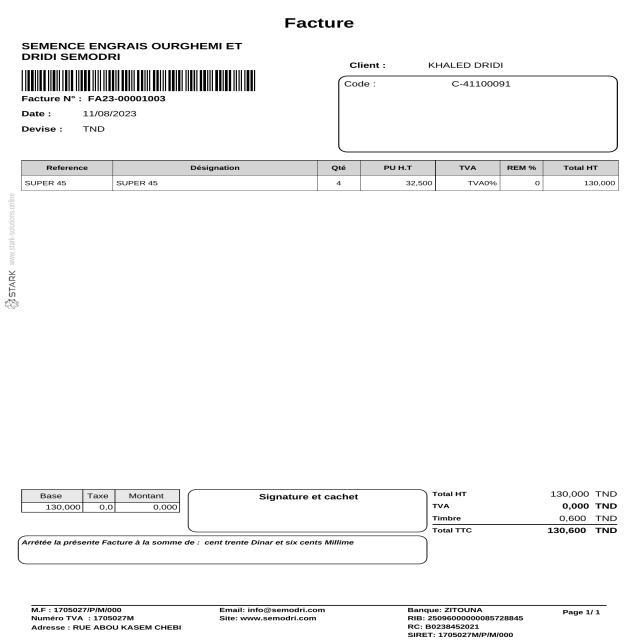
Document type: Invoice